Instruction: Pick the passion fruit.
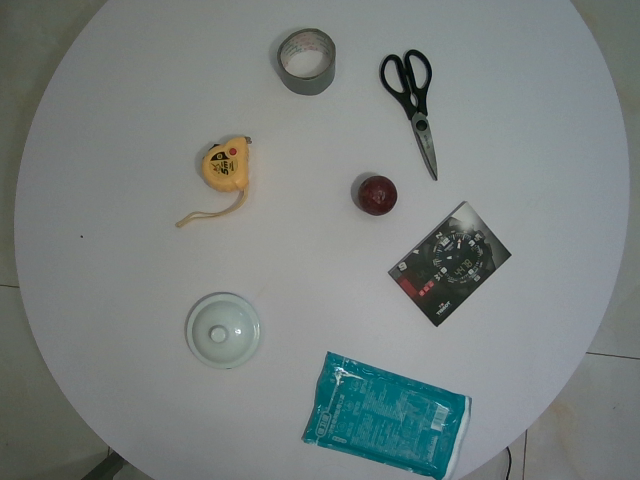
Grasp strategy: vertical